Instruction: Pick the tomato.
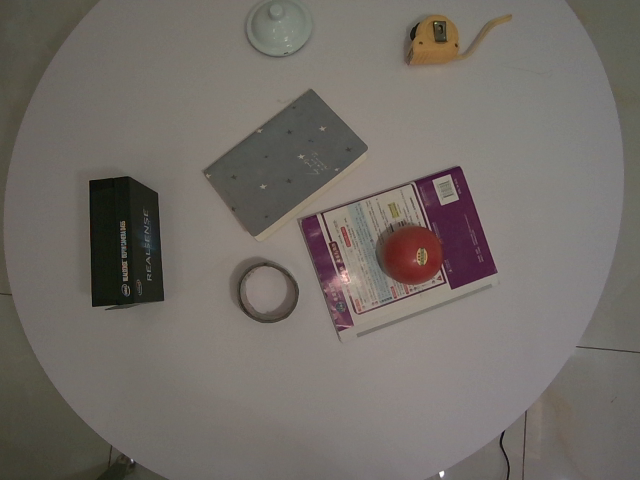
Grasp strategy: vertical